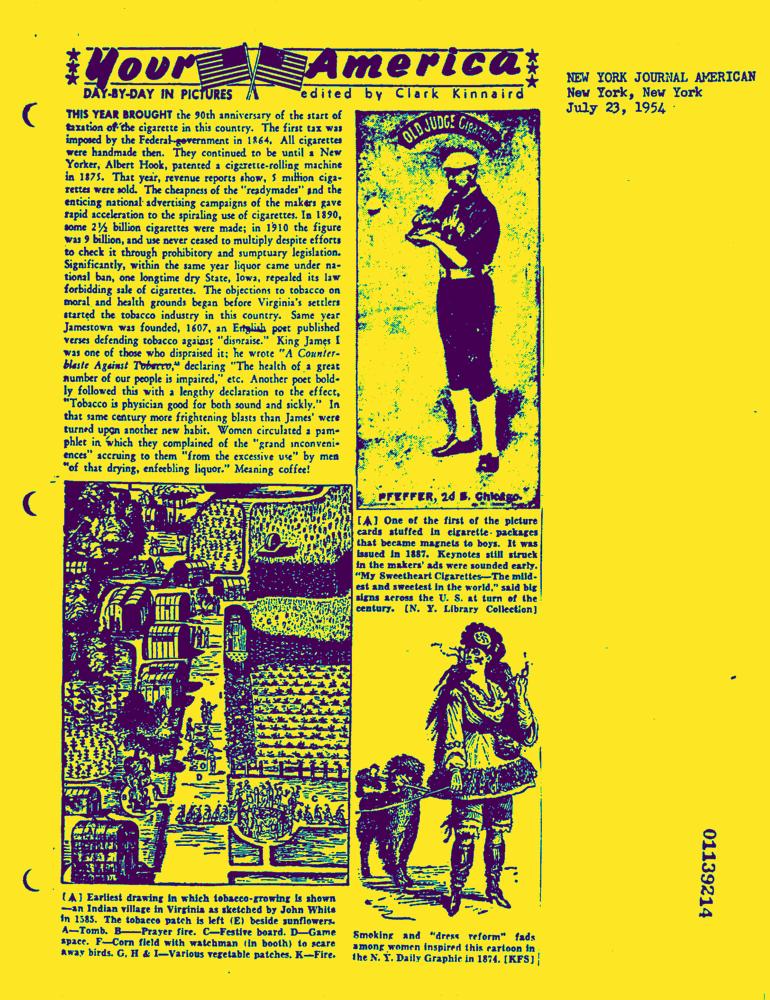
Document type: News-Article